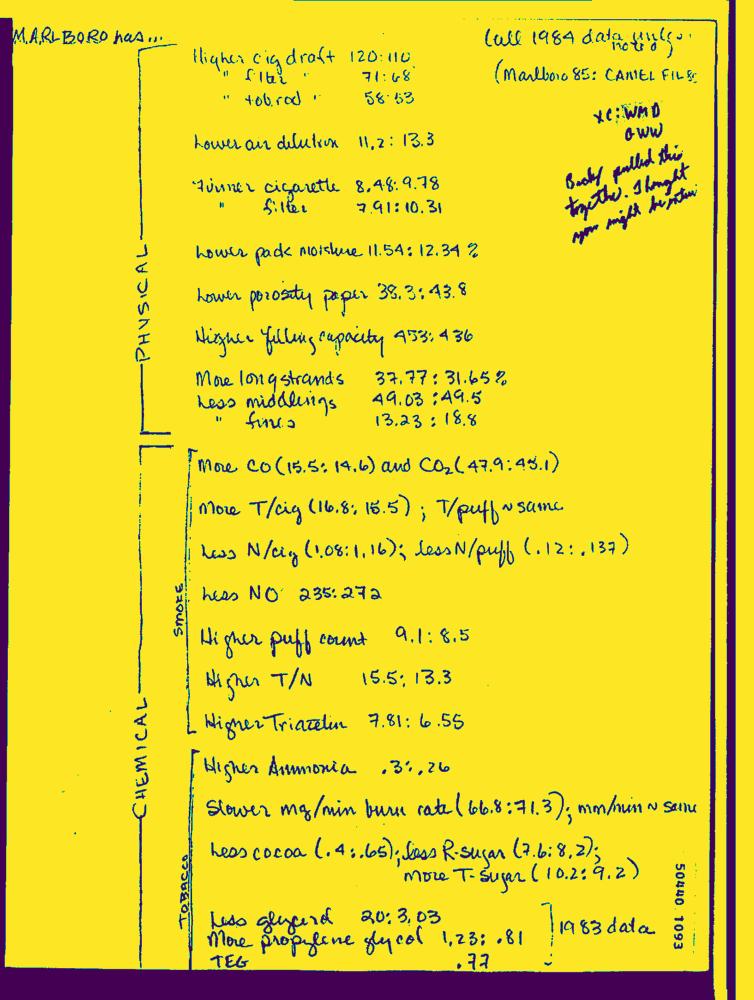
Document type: Hand-Written